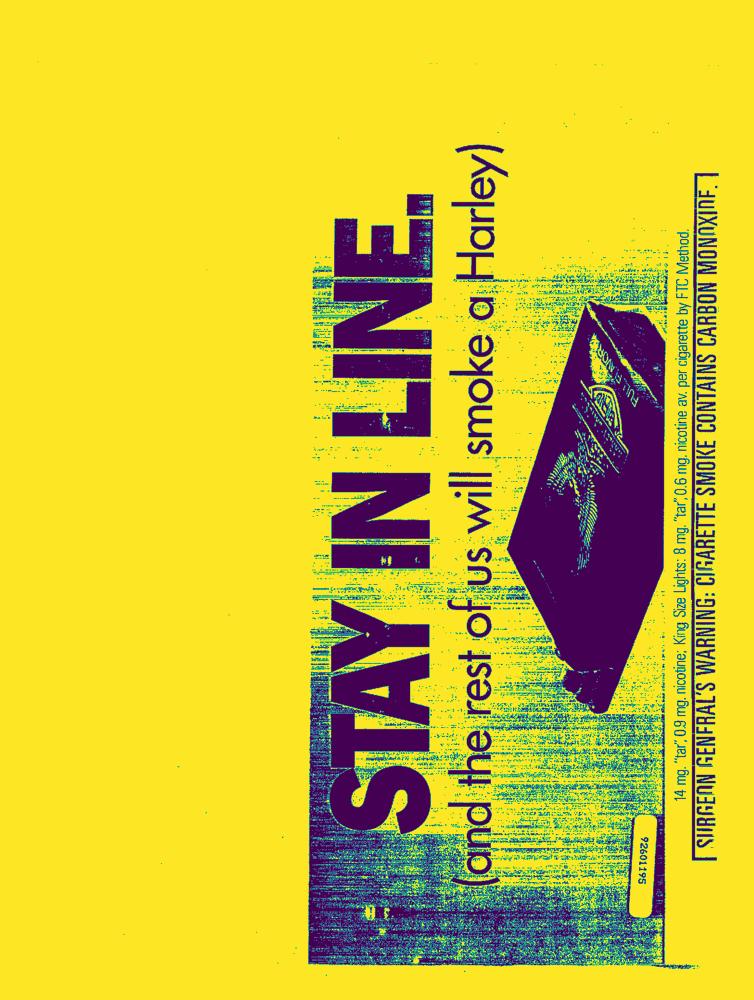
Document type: AD